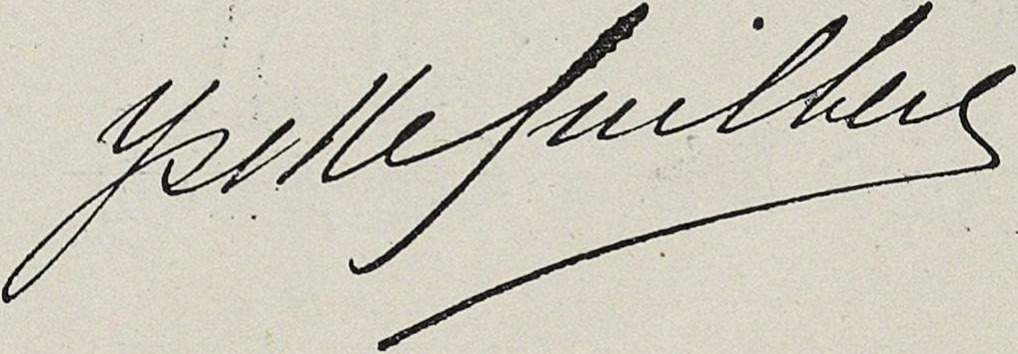
Signature of: yvette guilbert